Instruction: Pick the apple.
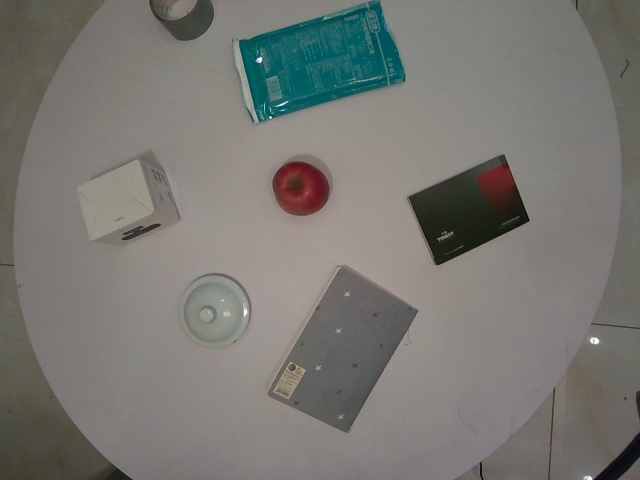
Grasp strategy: vertical